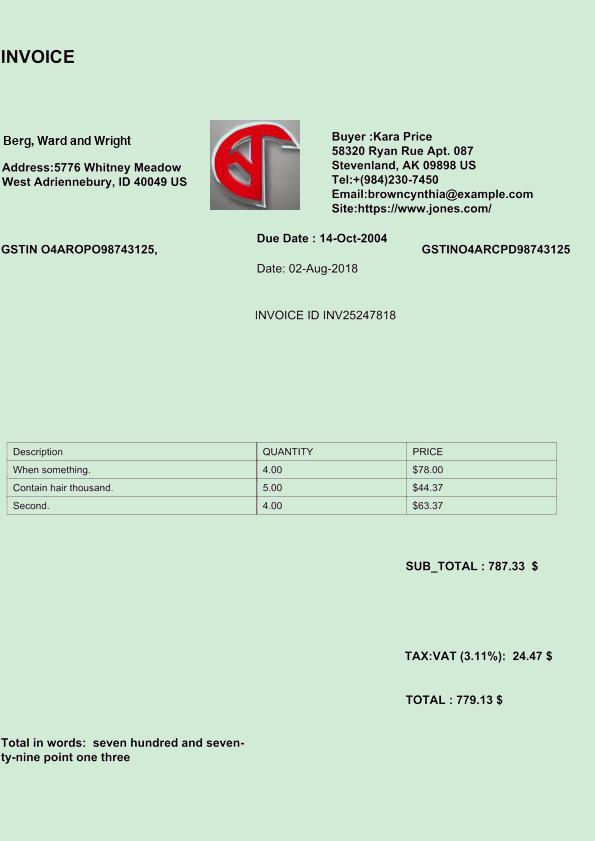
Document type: Invoice